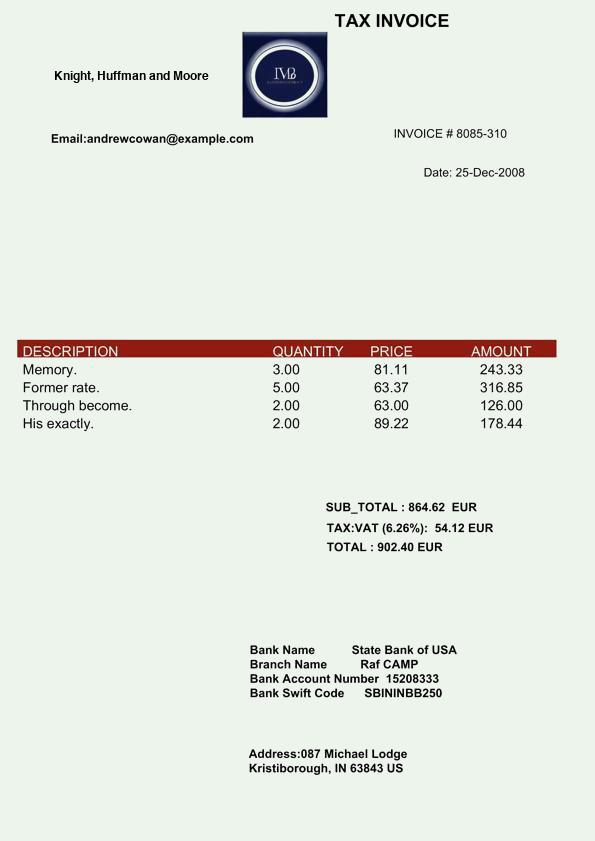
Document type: Invoice